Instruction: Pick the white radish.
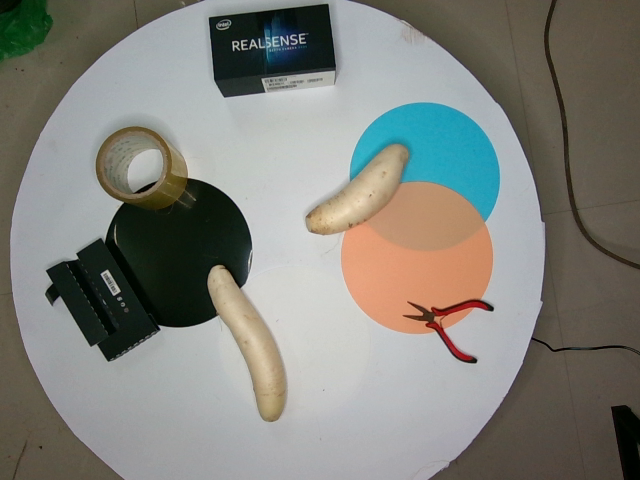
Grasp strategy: vertical